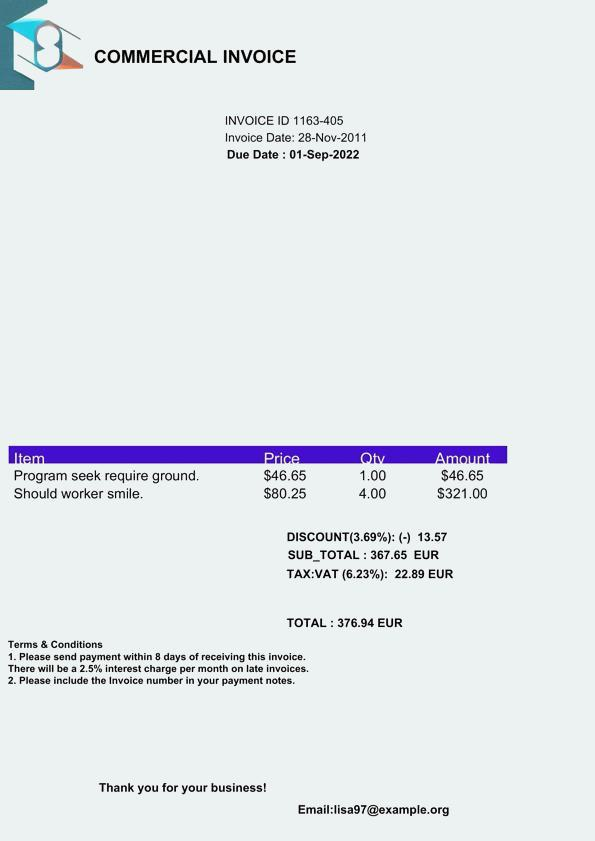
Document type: Invoice